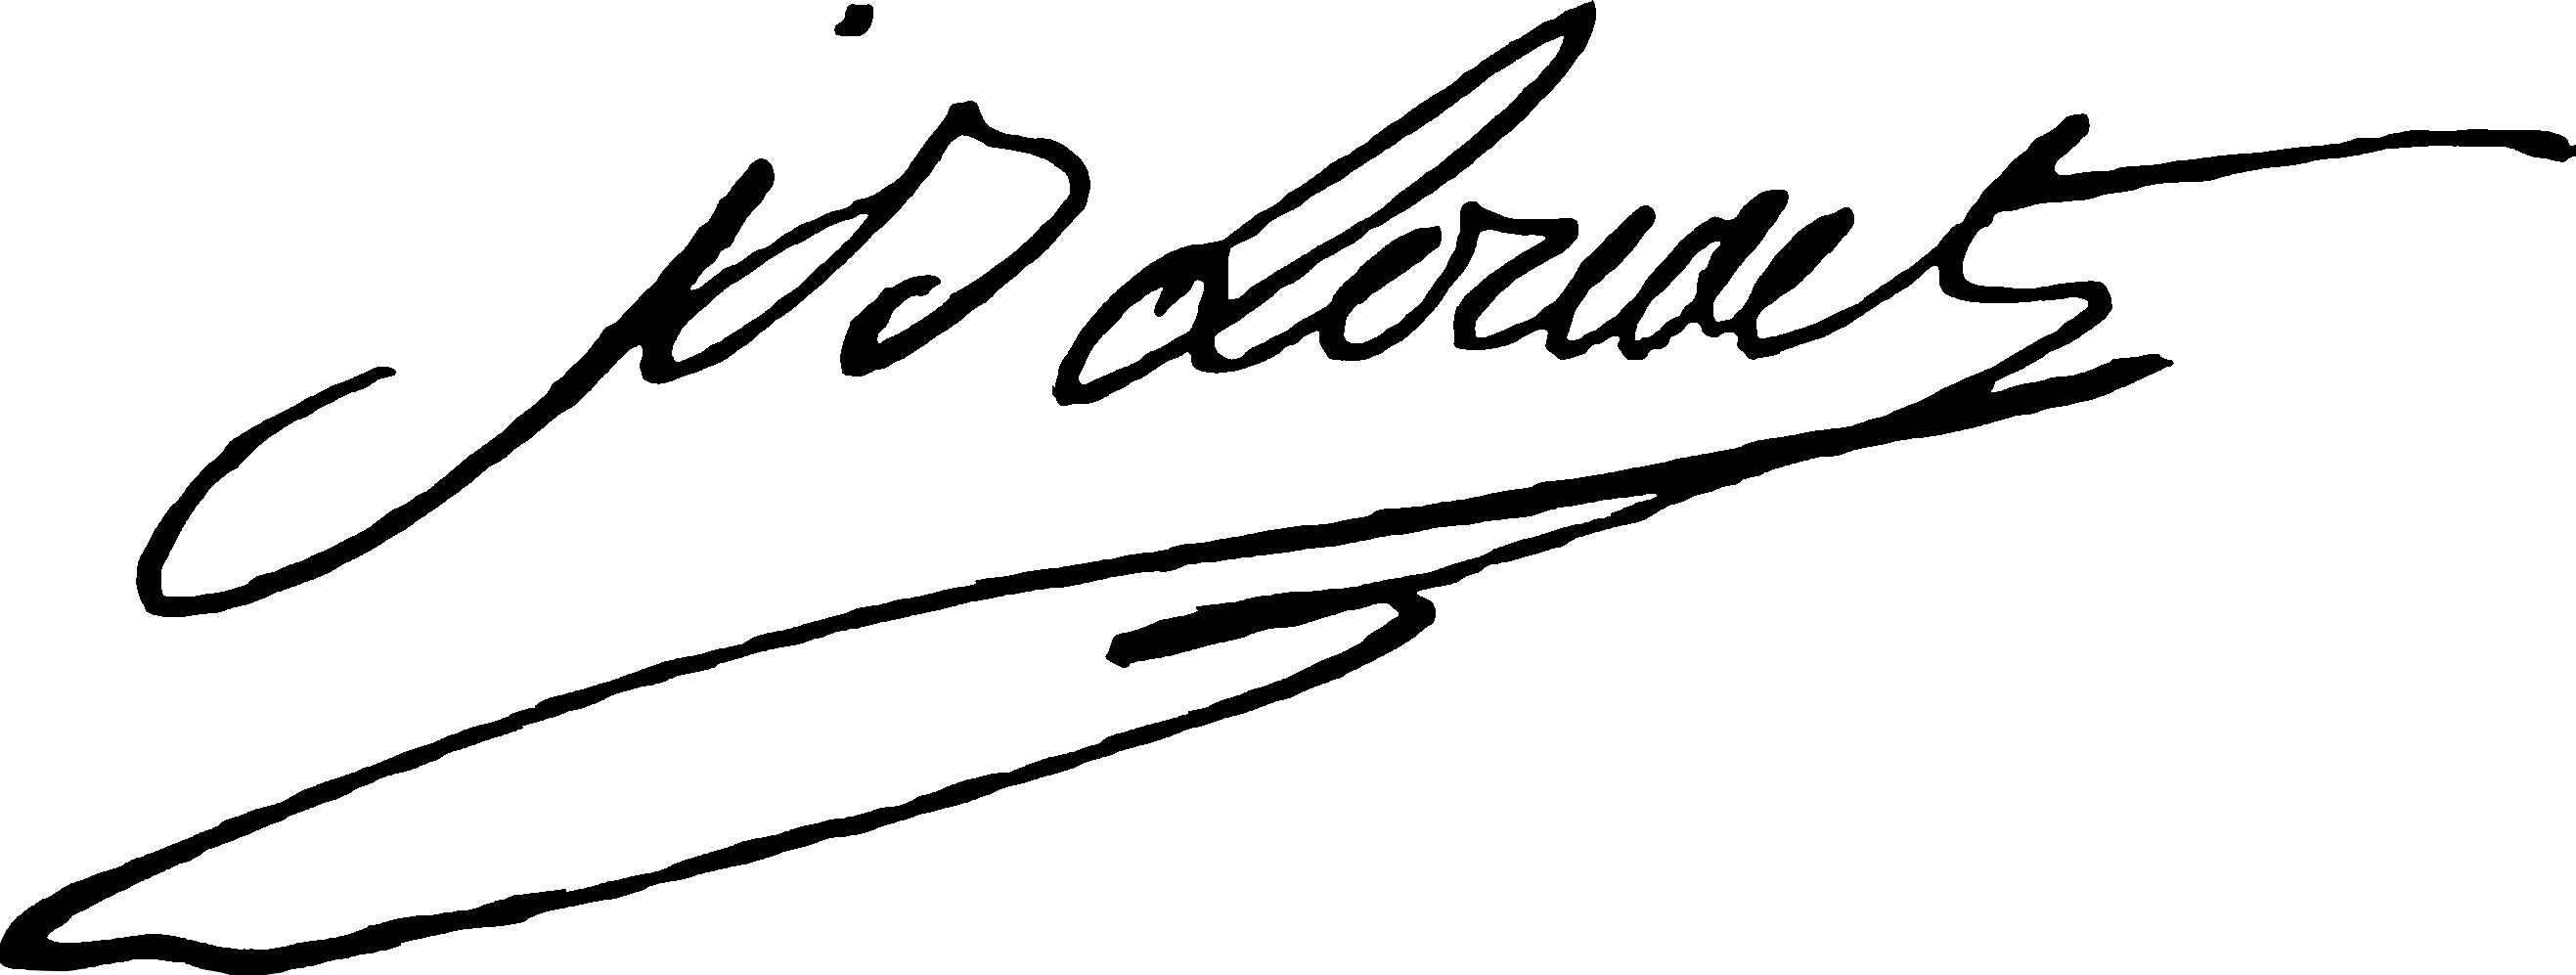
Signature of: jean baptiste louvet de couvrai